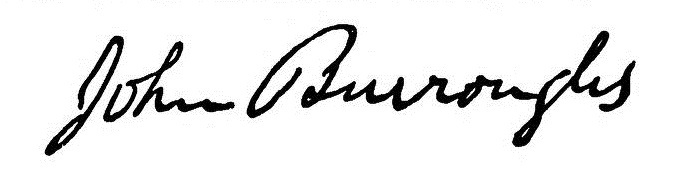
Signature of: john burroughs